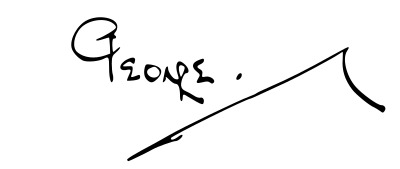
Signature of: prince george duke of kent